Question: What are the imaging findings?
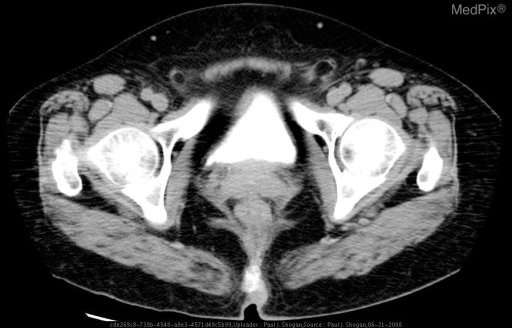
Answer: The imaging shows Initial axial CT images through the pelvis demonstrate a paucity of contrast in the rectum.   There is no contrast material in the vagina.  The patient is status post hysterectomy. Delayed axial CT images through the pelvis, obtained 6 hours after the initial scan reveal contrast within the bladder and rectum.  No contrast material is noted within the vagina. Rectal contrast was administered, with subsequent axial CT images through the pelvis with rectal tube and balloon in place, demonstrating contrast material within the vagina.  A fistula tract is not visualized.   The rectal tube was removed, and the patient was reimaged.  Contrast material is again noted within the vagina.  Additionally, there is soft tissue stranding posterior to the vagina, and anterior to the rectum, which may represent the fistula tract.  Fluoroscopic images from a barium enema demonstrate a rectovaginal fistula.  Although a fistula tract is not clearly visualized, contrast is noted to pass from the anterior rectum to the vagina. Initial axial CT images through the pelvis demonstrate a paucity of contrast in the rectum.   There is no contrast material in the vagina.  The patient is status post hysterectomy..